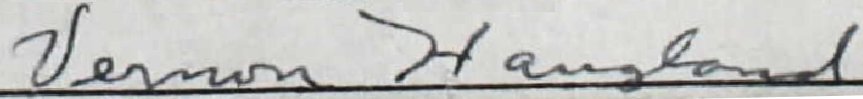
Signature of: vernon arnold haugland